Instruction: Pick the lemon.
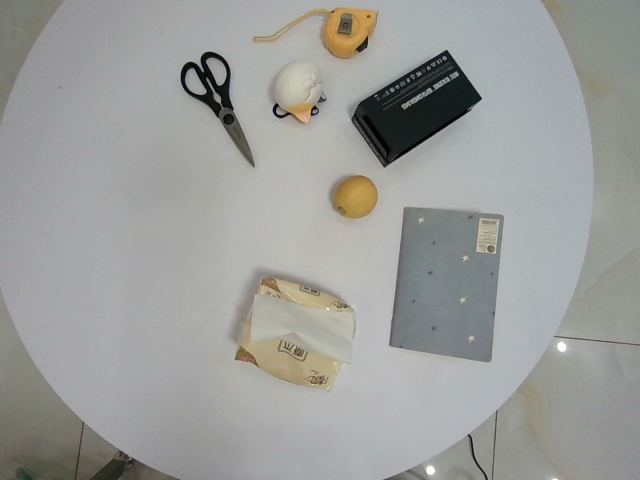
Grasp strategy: vertical